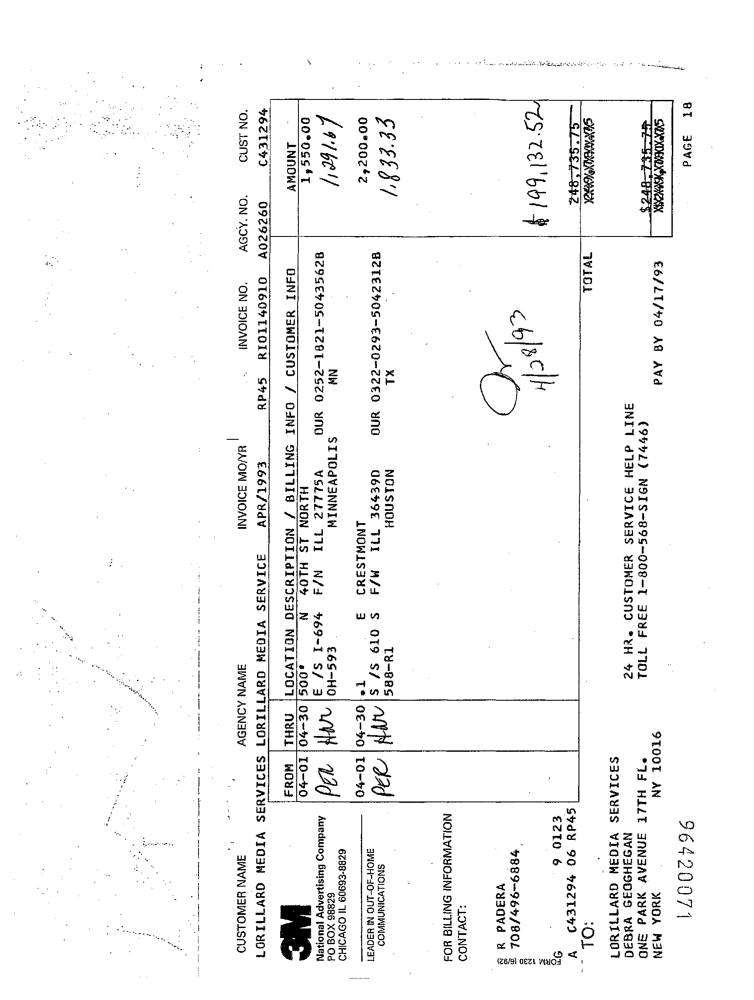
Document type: Invoice